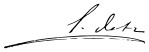
Signature of: eduardo dato